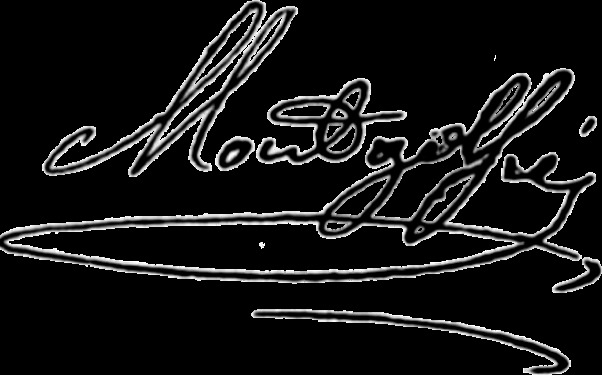
Signature of: jacques étienne montgolfier